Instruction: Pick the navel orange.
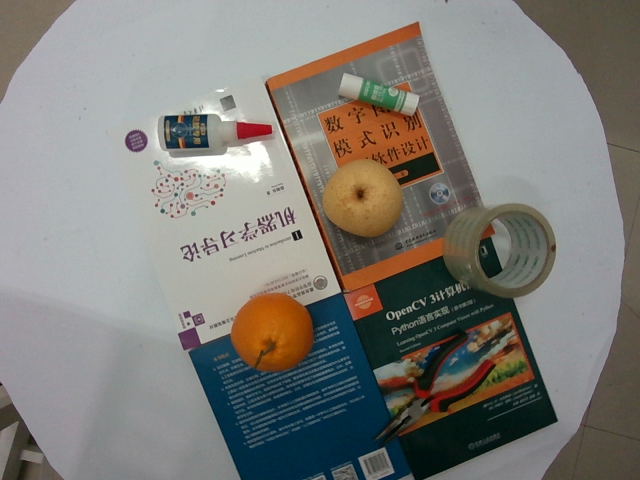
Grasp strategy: vertical